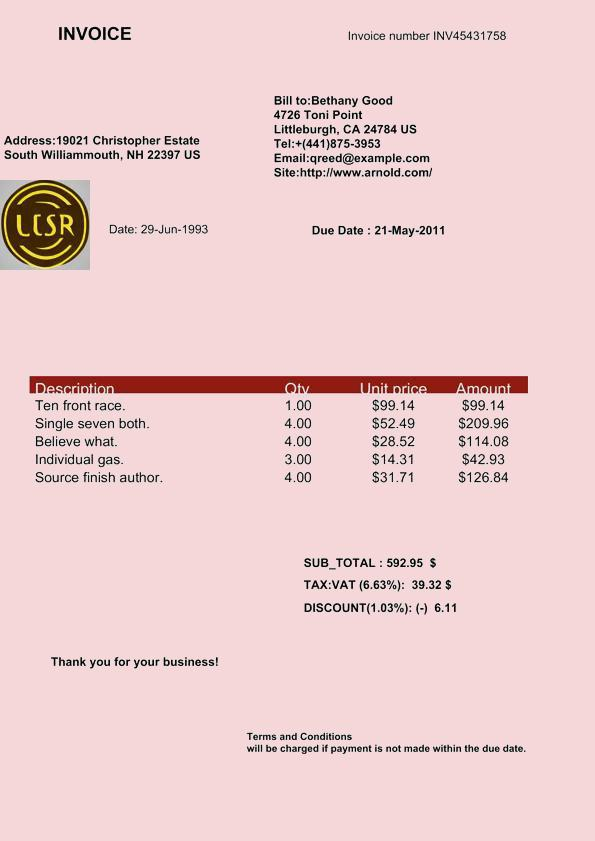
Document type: Invoice